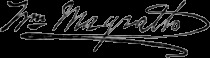
Signature of: william magrath